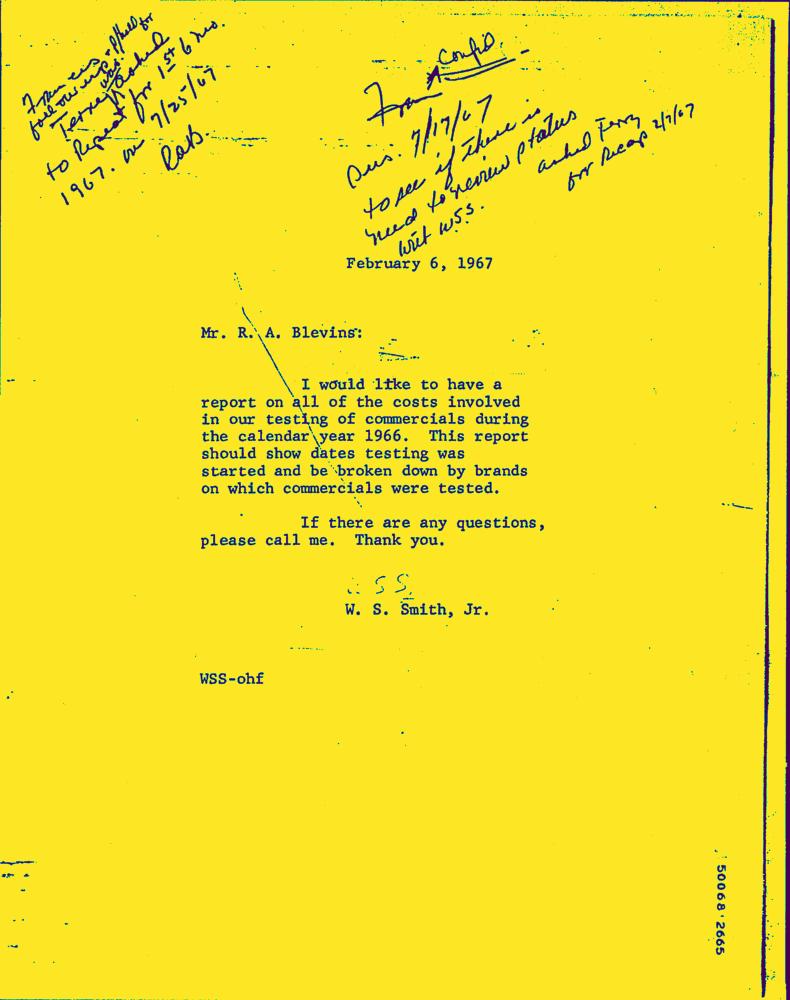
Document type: Letter-Doc